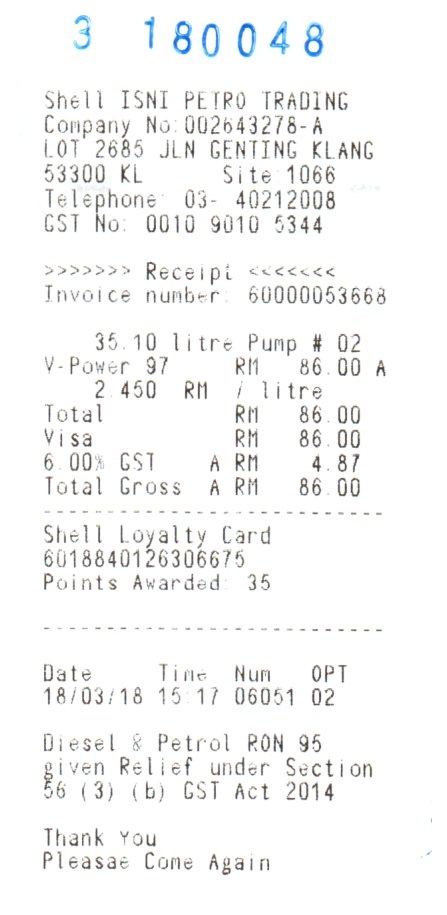
3
SHELL ISNI PETRO TRADING
COMPANY NO: 002643278-A
LOT 2685 JLN GENTING KLANG
53300 KL
SITE 1066
TELEPHONE
GST NO: 0010 9010 5344
RECEIPT
INVOICE NUMBER 60000053668
35.10 LITRE PUMP # 02
V-POWER 97
RM
86.00 A
2.450
TOTAL
RM
86.00
VISA
RM
86.00
6.00% GST
A RM
4.87
TOTAL GROSS
A RM
86.00
SHELL LOYALTY CARD
6018840126306675
POINTS AWARDED
35
DATE
TIME
18/03/18 15:17 06051 02
DIESEL & PETROL RON 95
GIVEN RELIEF UNDER SECTION
56 (3) (B) GST ACT 2014
THANK YOU
PLEASAE COME AGAIN
180048
03-
40212008
RM
/LITRE
NUM
OPT